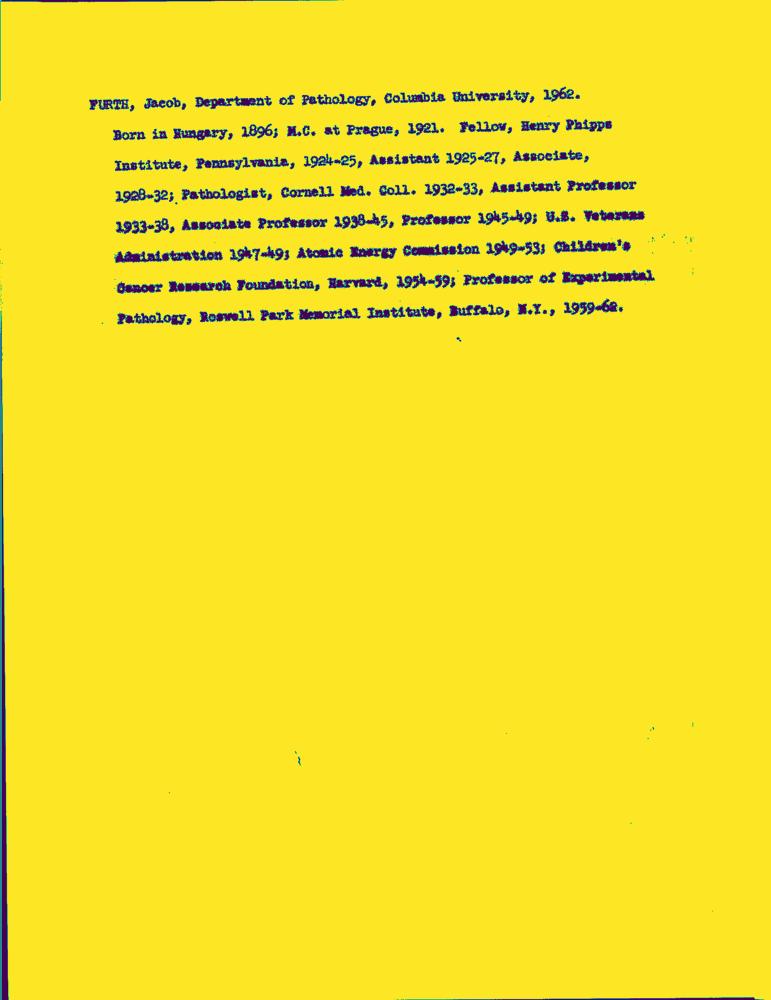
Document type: Resume-Doc